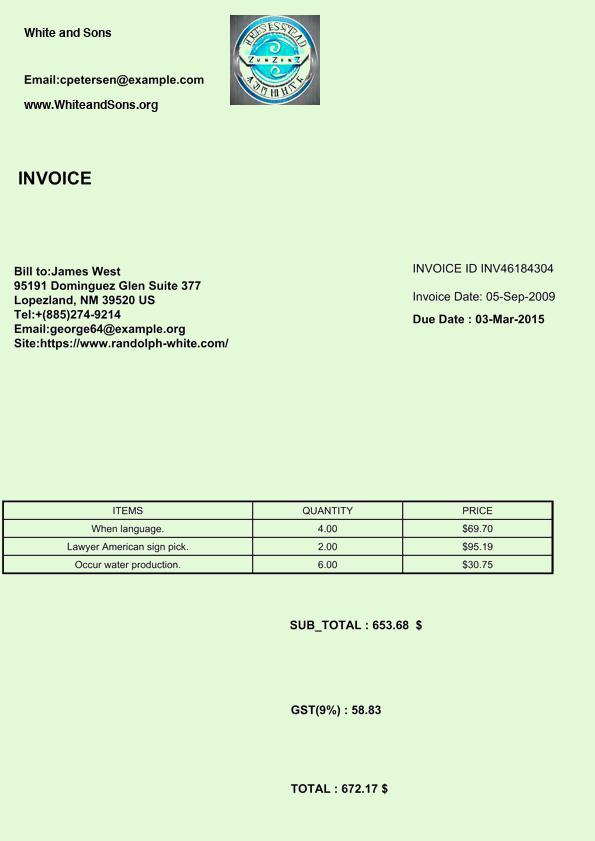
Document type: Invoice